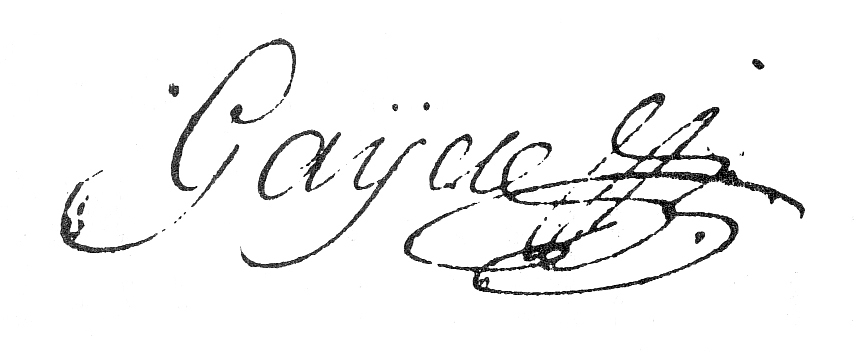
Signature of: pierre de gayette